Question: How does the patient history play a role?
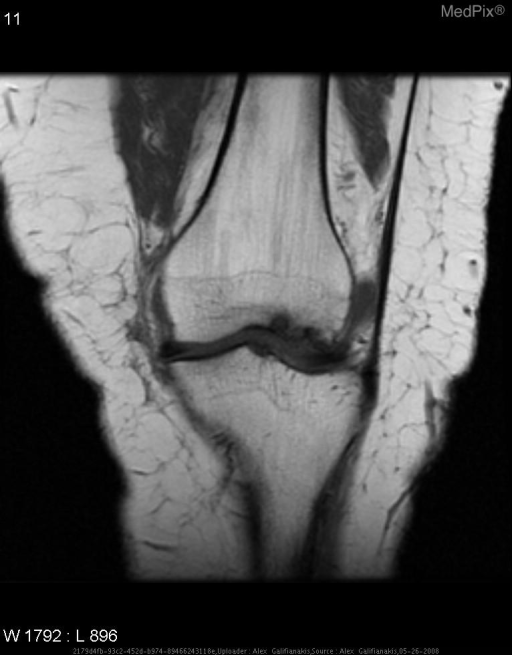
Answer: The patient's history of 72 year old female with knee pain. is key in understanding the case.